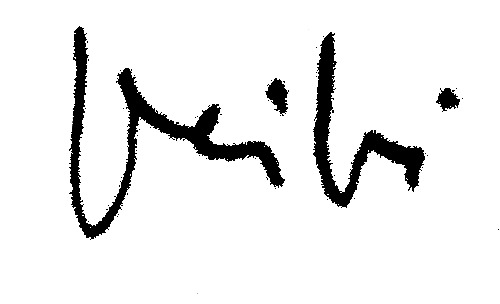
Signature of: àngels ribé